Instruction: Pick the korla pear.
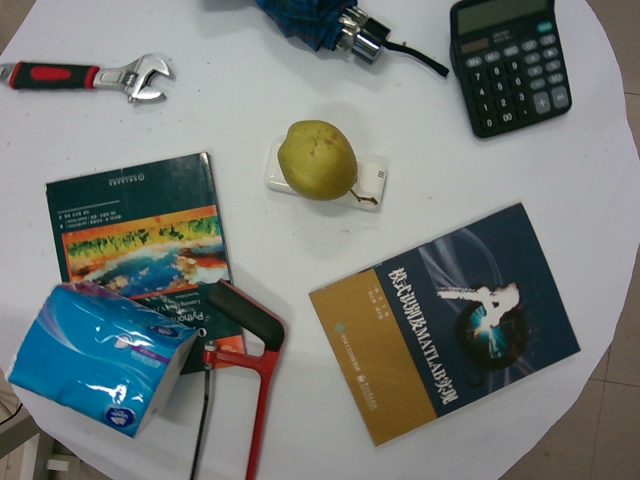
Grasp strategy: vertical